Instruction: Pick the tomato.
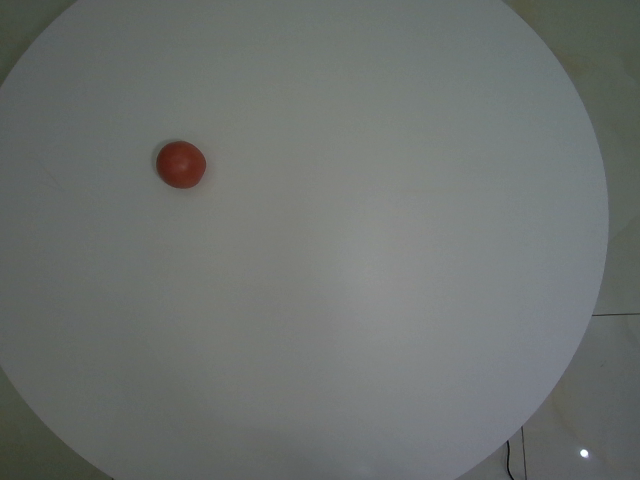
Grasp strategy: vertical